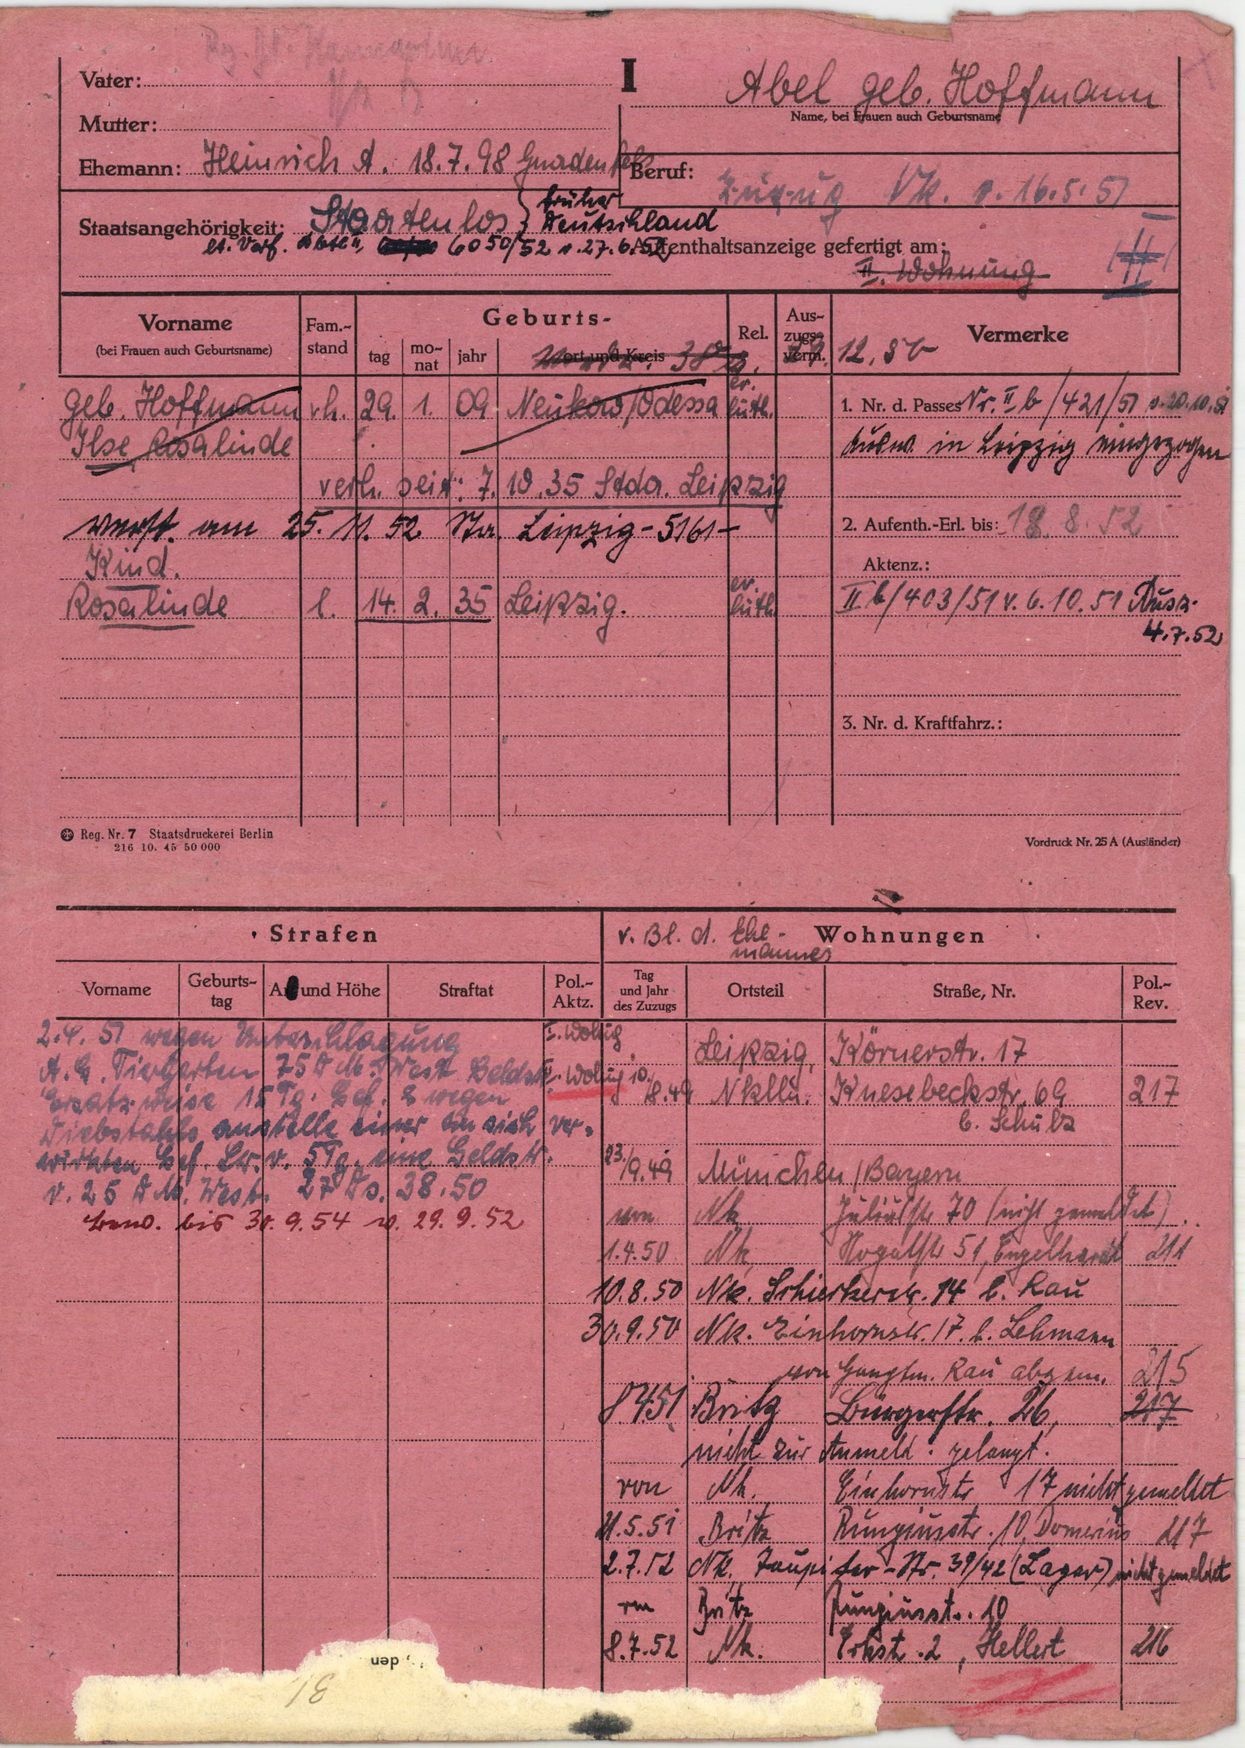
Abel geb. Hoffmann